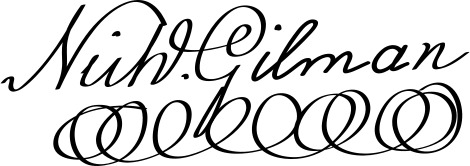
Signature of: nicholas gilman